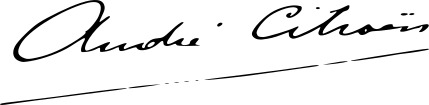
Signature of: andré citroën